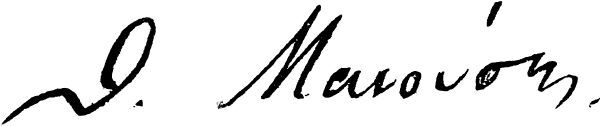
Signature of: theodoros manousis